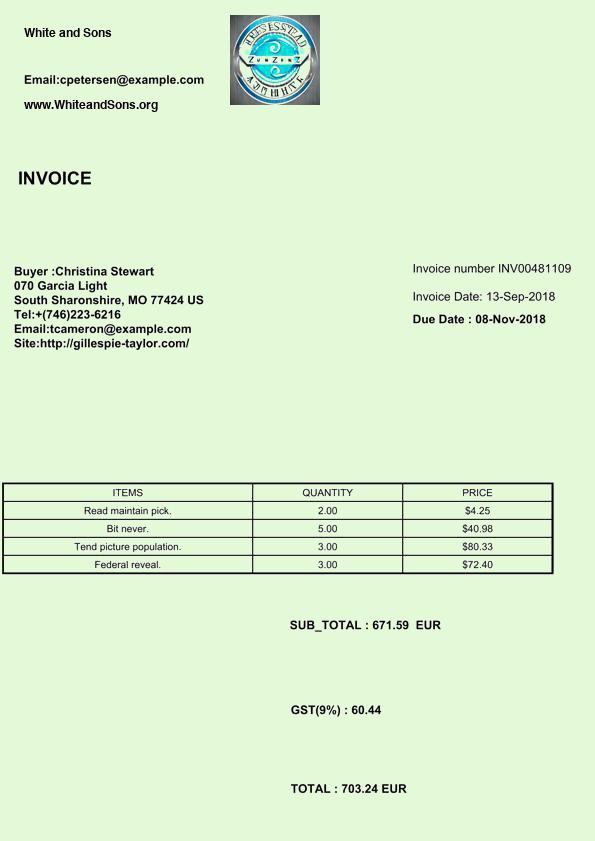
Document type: Invoice